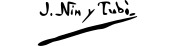
Signature of: josé nin y tudó